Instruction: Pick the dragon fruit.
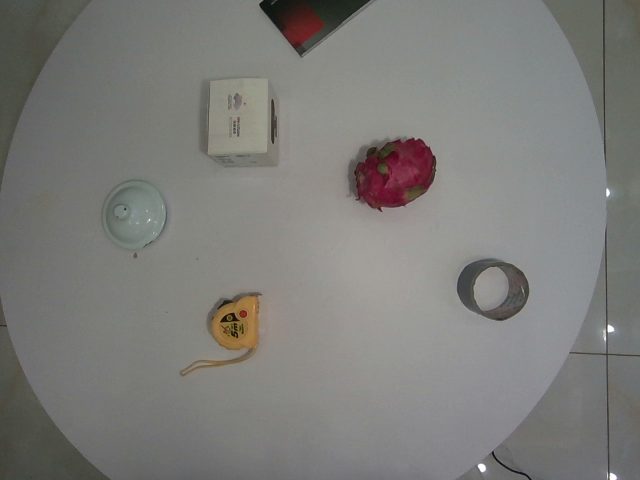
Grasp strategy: vertical